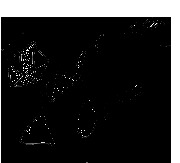
Signature of: jung chae yeon